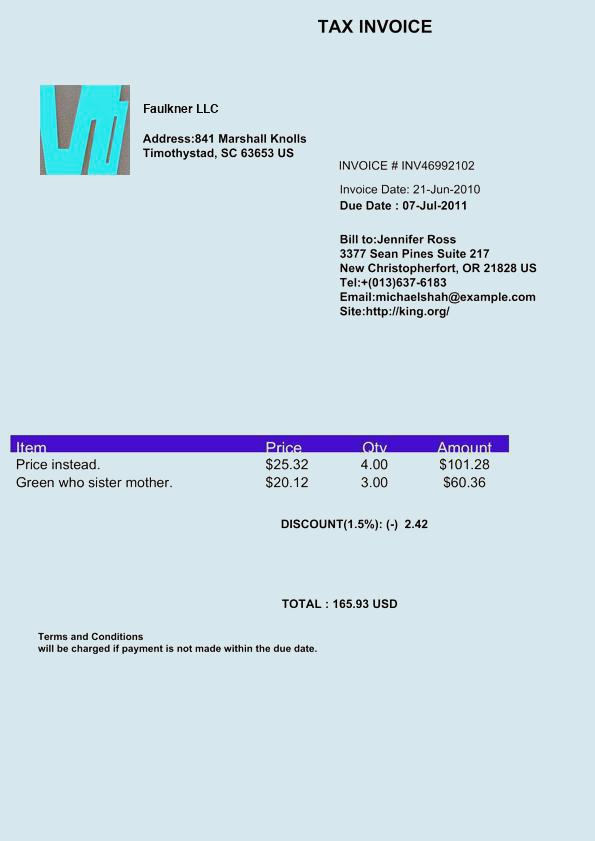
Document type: Invoice